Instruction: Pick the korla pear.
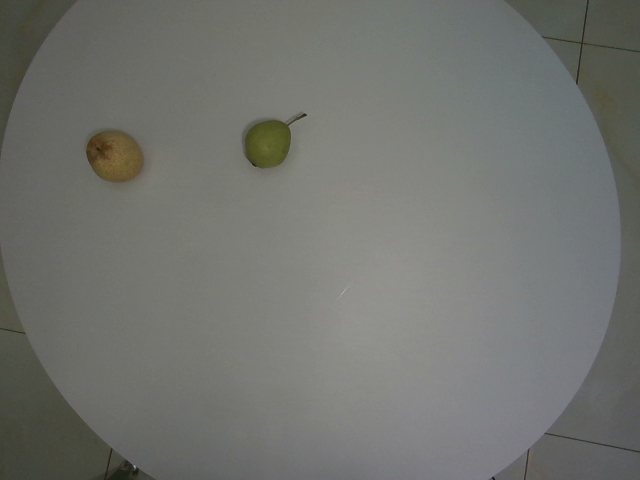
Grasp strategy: vertical